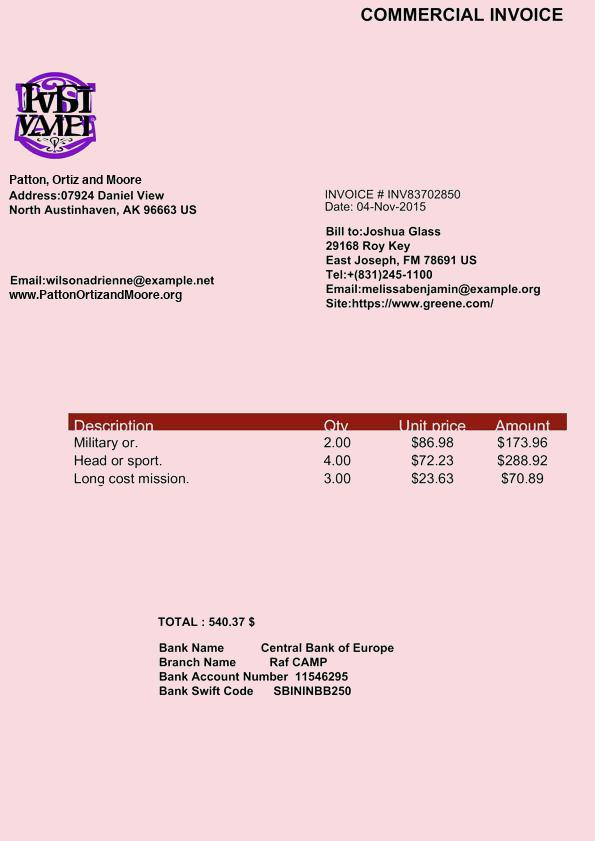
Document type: Invoice